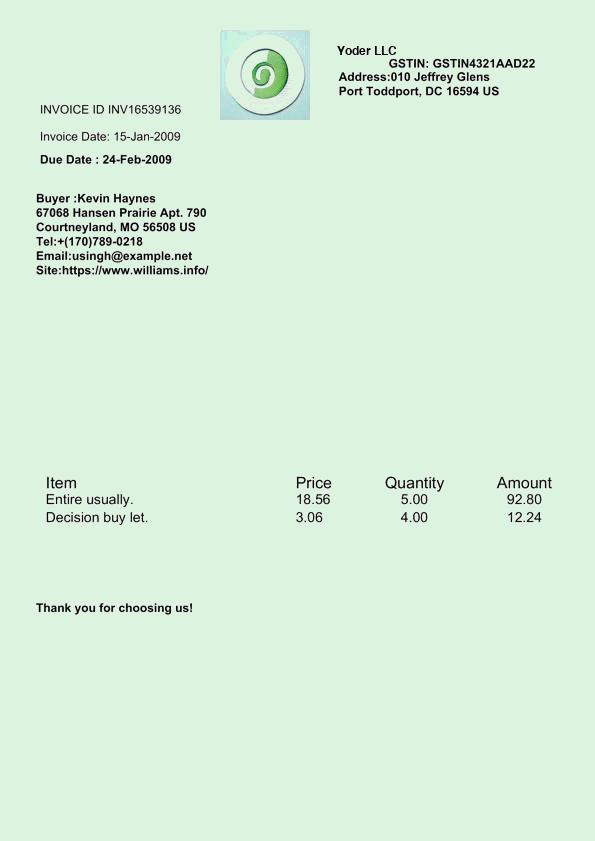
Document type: Invoice